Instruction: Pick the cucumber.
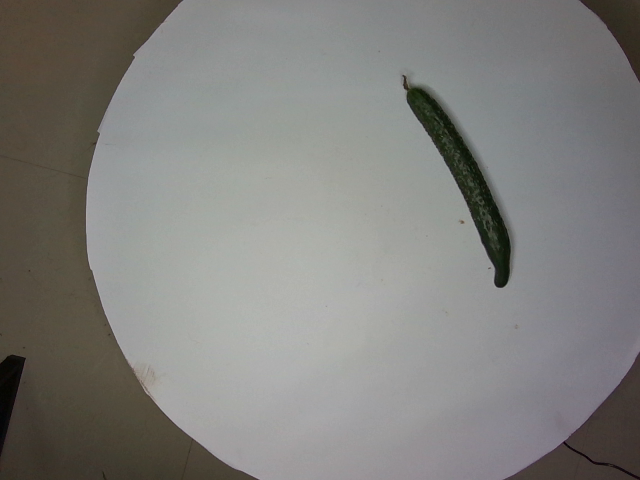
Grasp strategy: vertical